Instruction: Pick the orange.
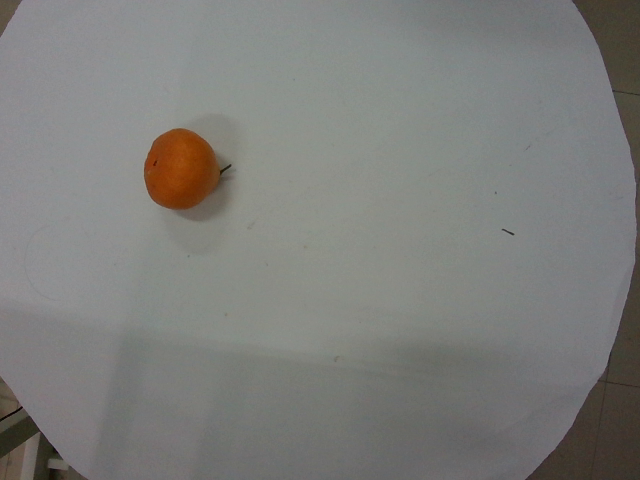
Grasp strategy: vertical